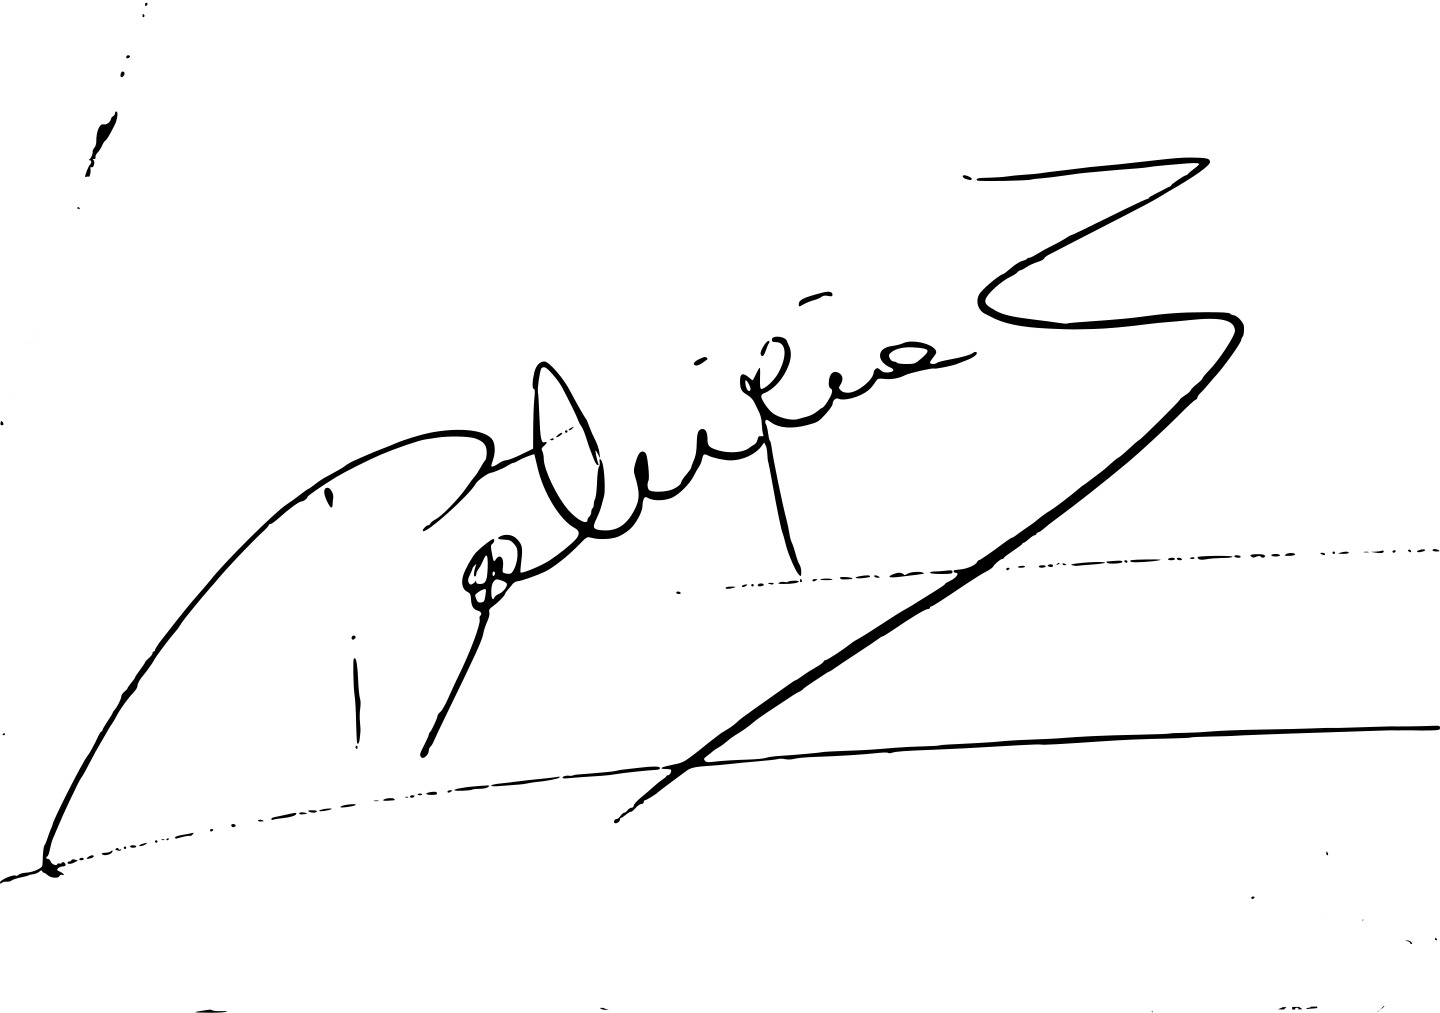
Signature of: patricia schüller